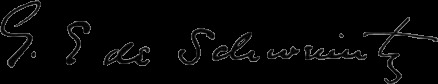
Signature of: george edmund de schweinitz